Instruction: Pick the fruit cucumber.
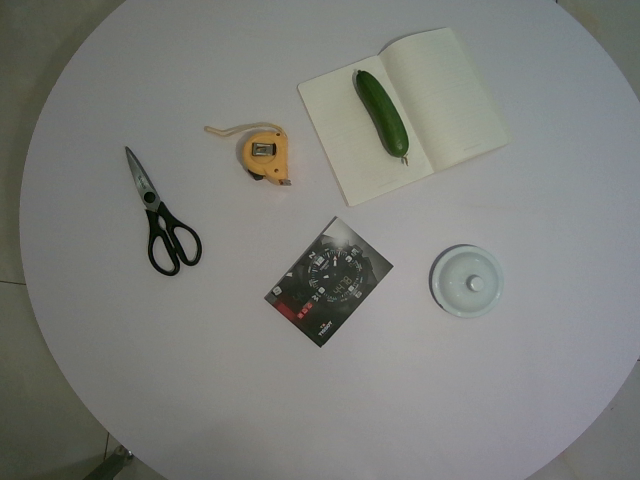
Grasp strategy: vertical